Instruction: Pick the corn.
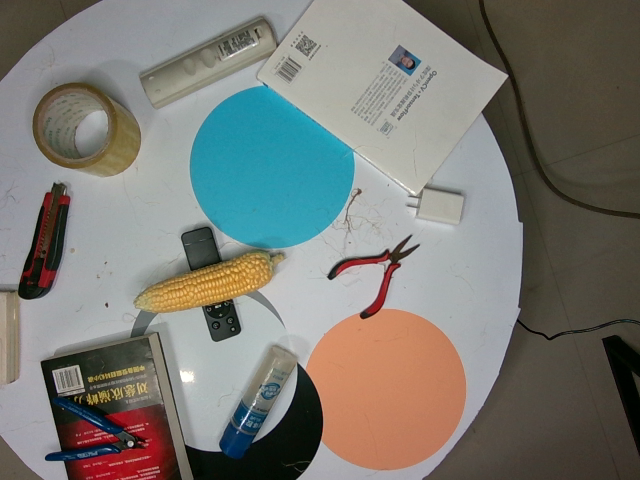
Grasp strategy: vertical